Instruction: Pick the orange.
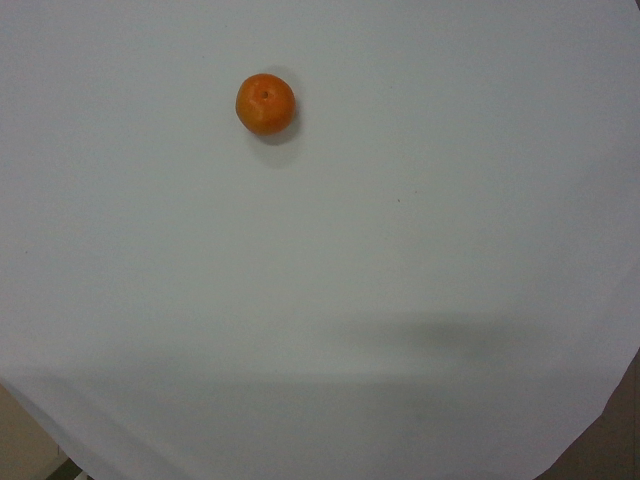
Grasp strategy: vertical